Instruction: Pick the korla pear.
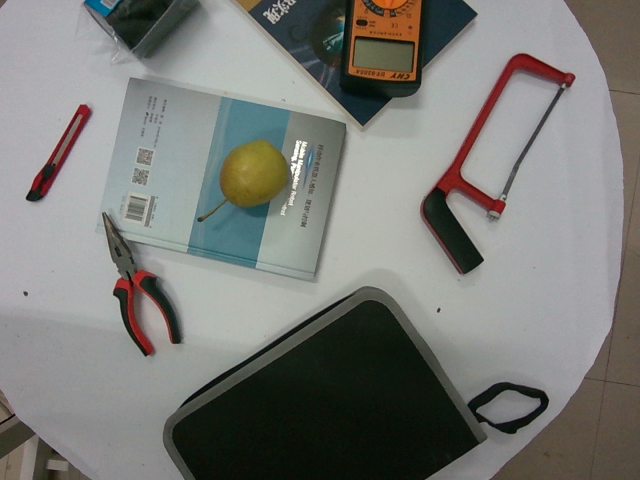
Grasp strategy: vertical